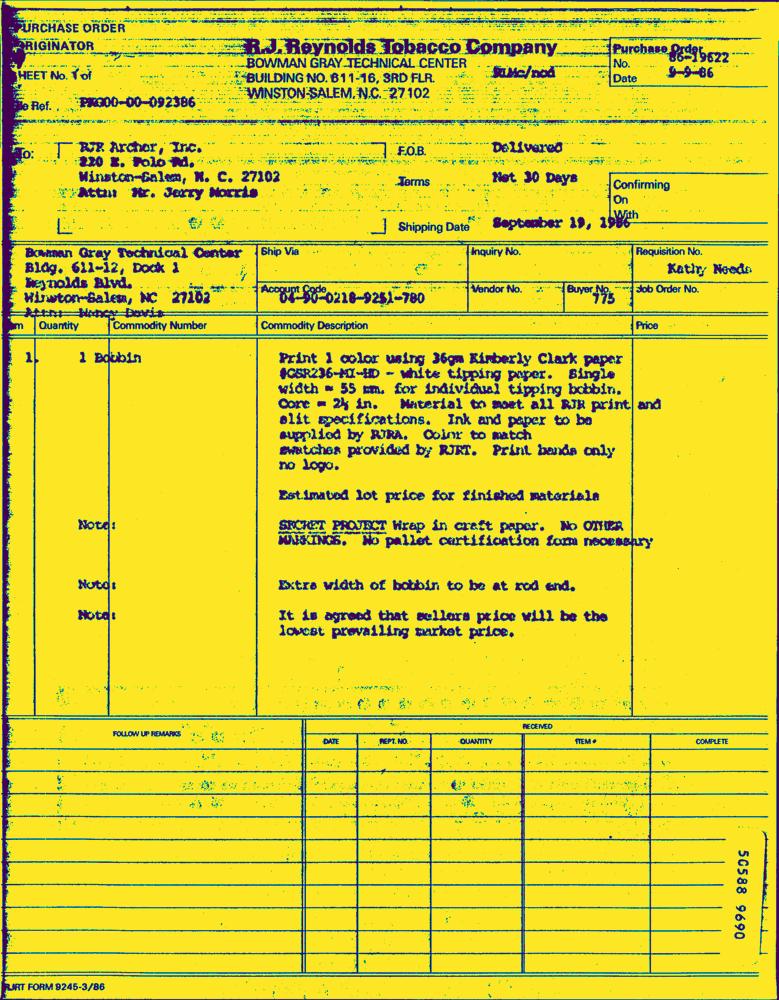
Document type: Invoice-Doc